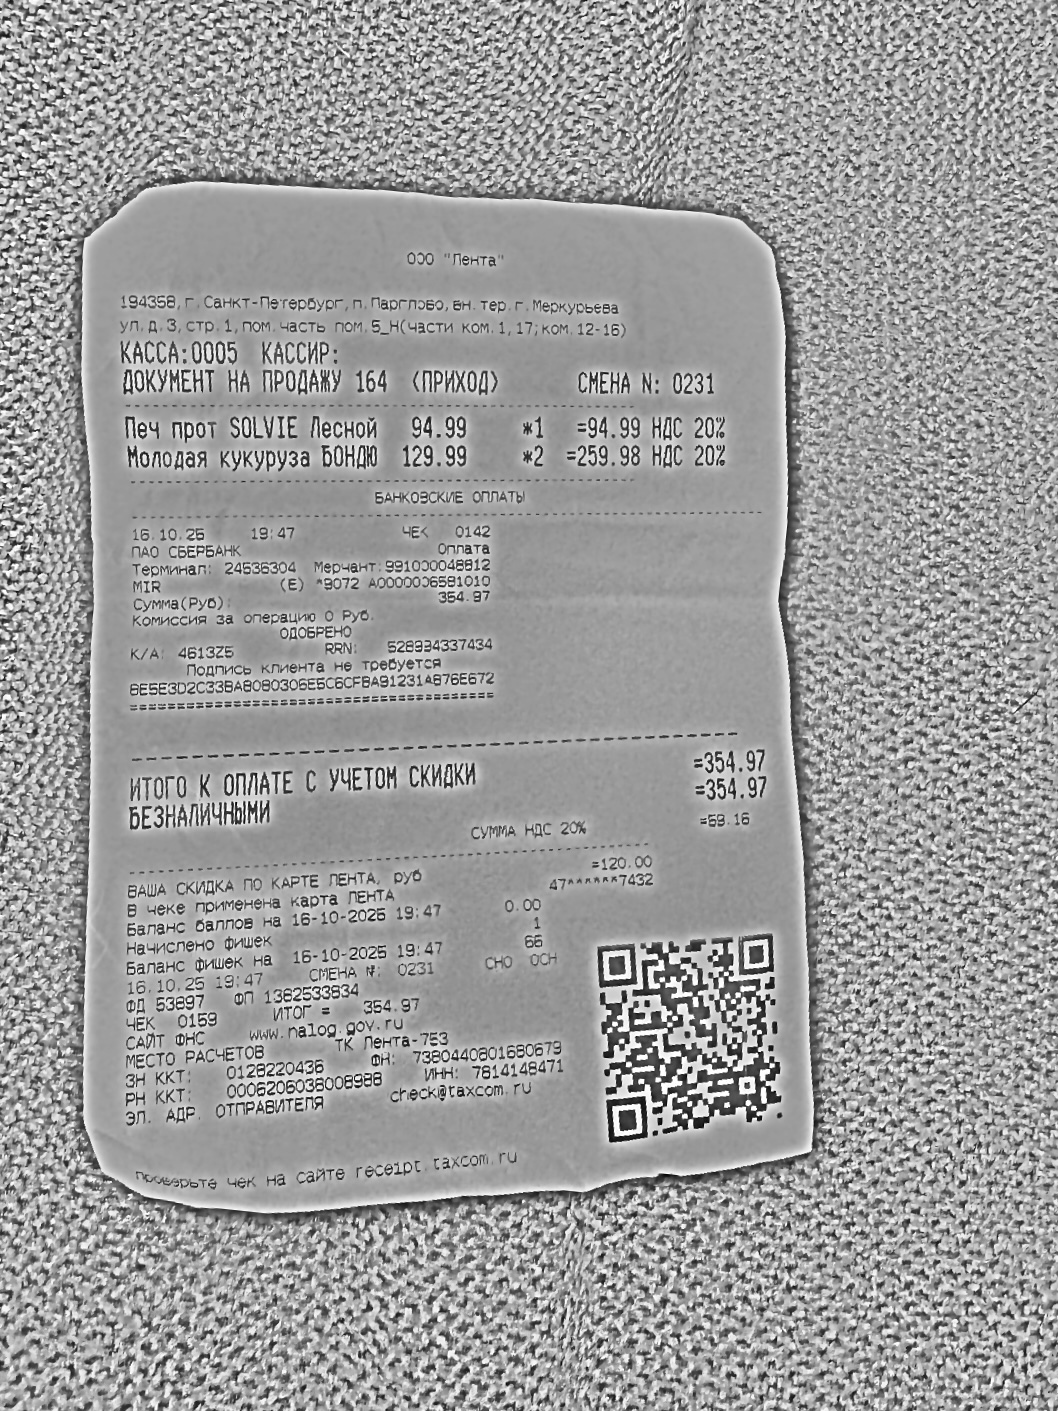
Продавец: ООО "ЛЕНТА"
ИНН: 7814148471
Дата: 16.10.25
Товары: Печ прот SOLVIE Лесной; Молодая кукуруза БОНДЮ
Количество: 1; 2
Цена: 94.99; 129.99
Сумма: 94.99; 259.98
Итого: 354.97